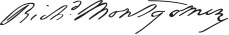
Signature of: richard montgomery